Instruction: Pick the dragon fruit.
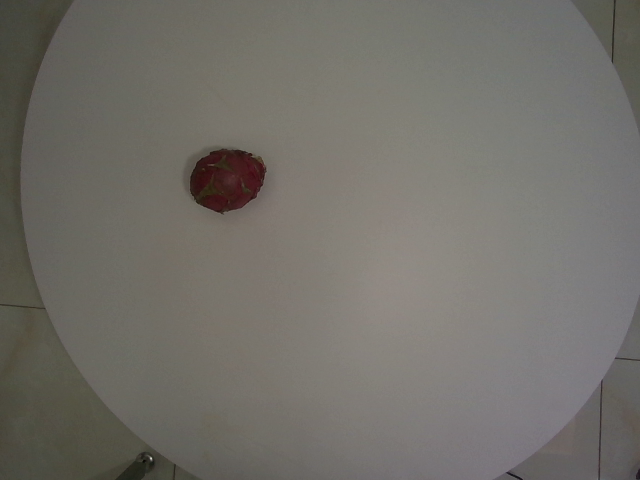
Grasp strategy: vertical